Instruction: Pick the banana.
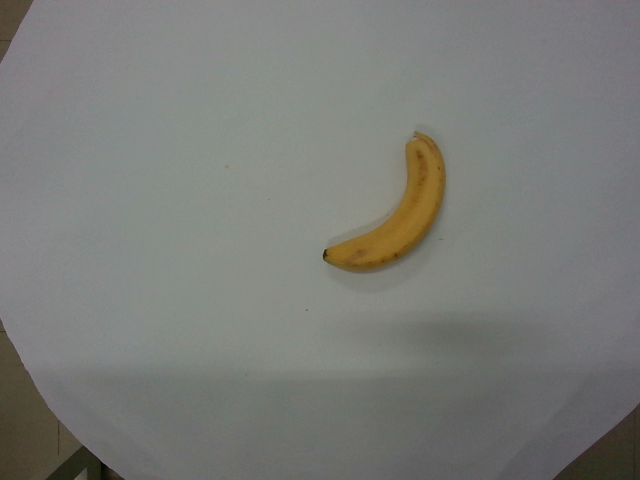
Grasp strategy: vertical